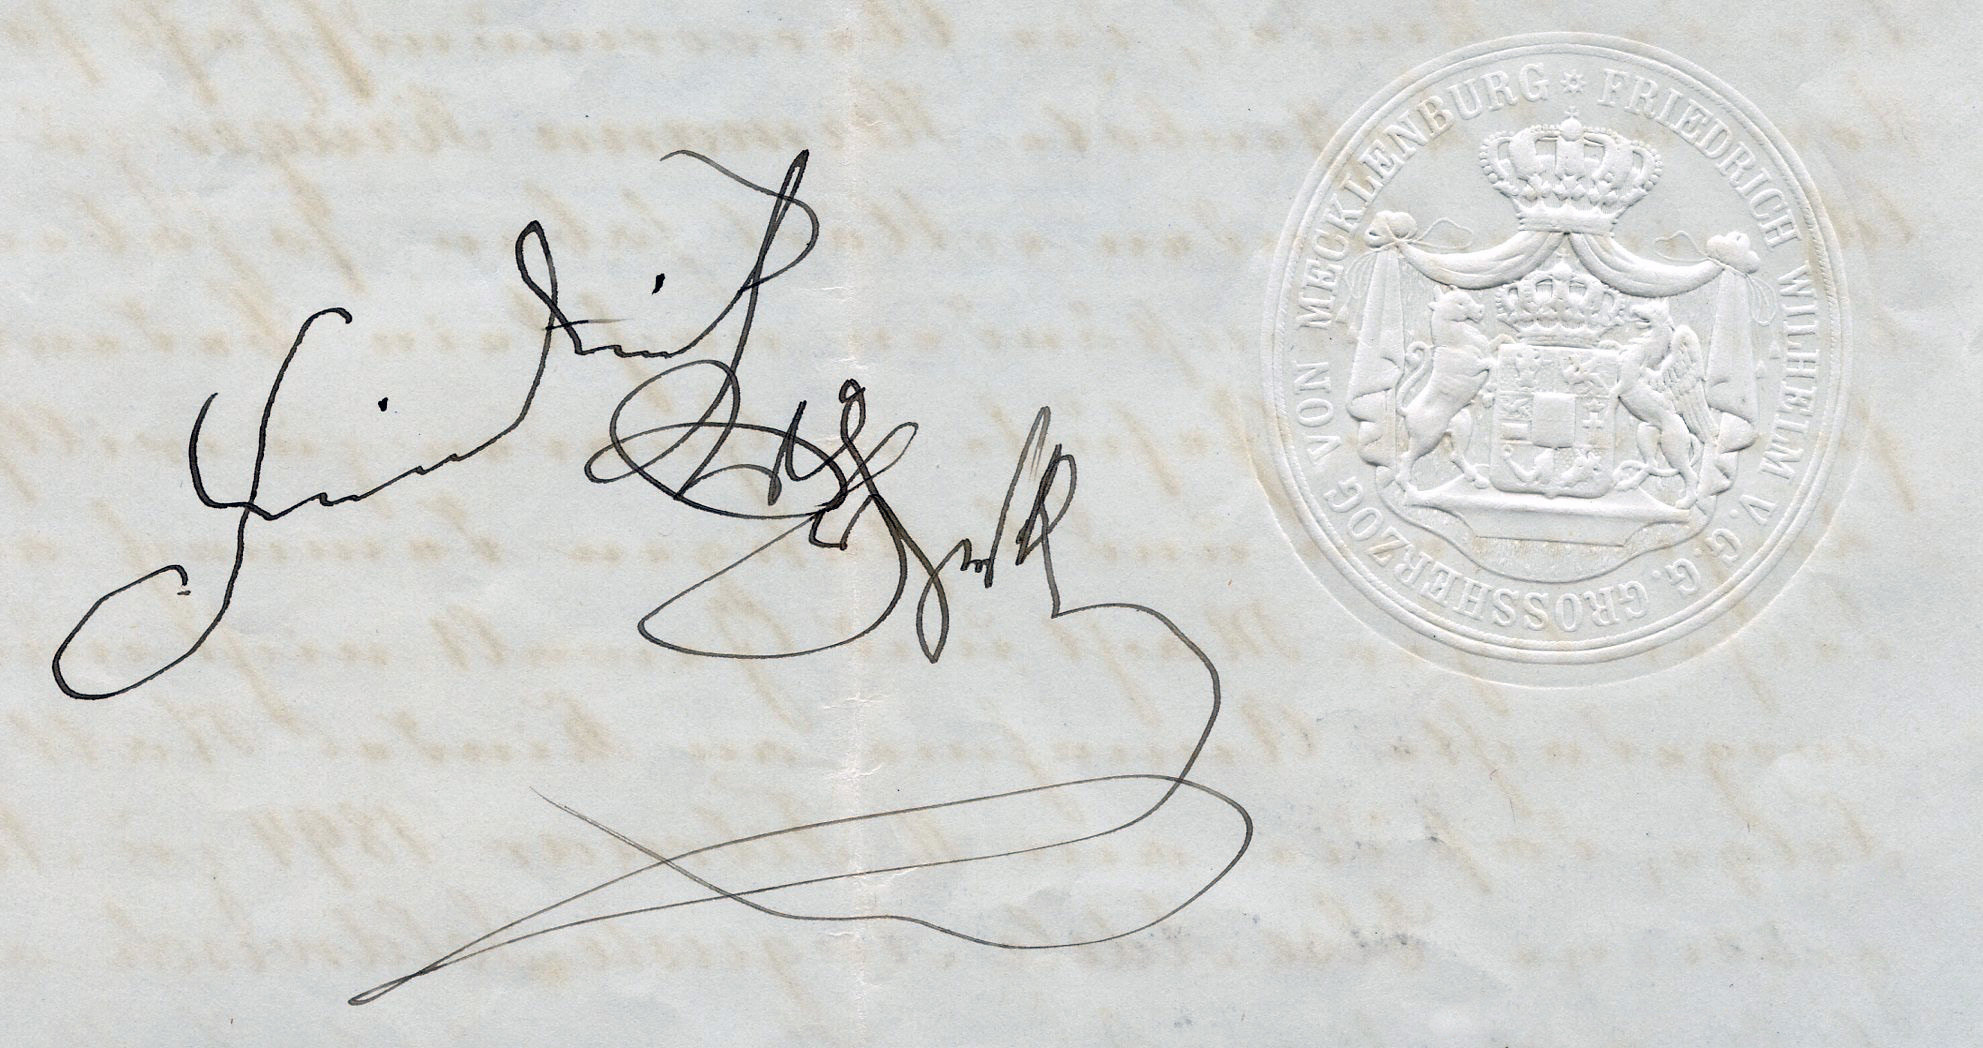
Signature of: frederick william grand duke of mecklenburg strelitz